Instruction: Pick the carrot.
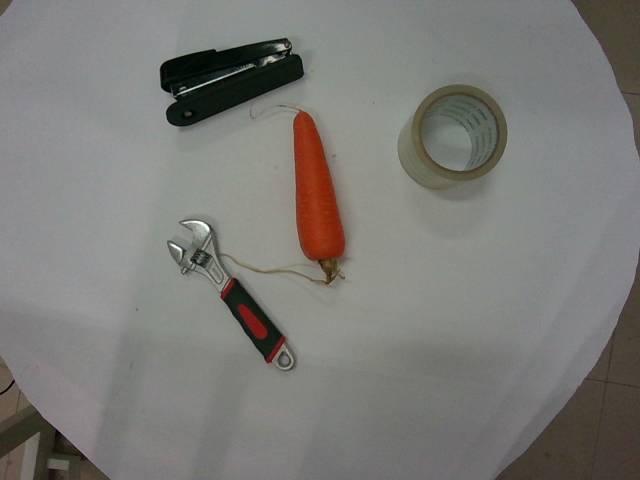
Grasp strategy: vertical